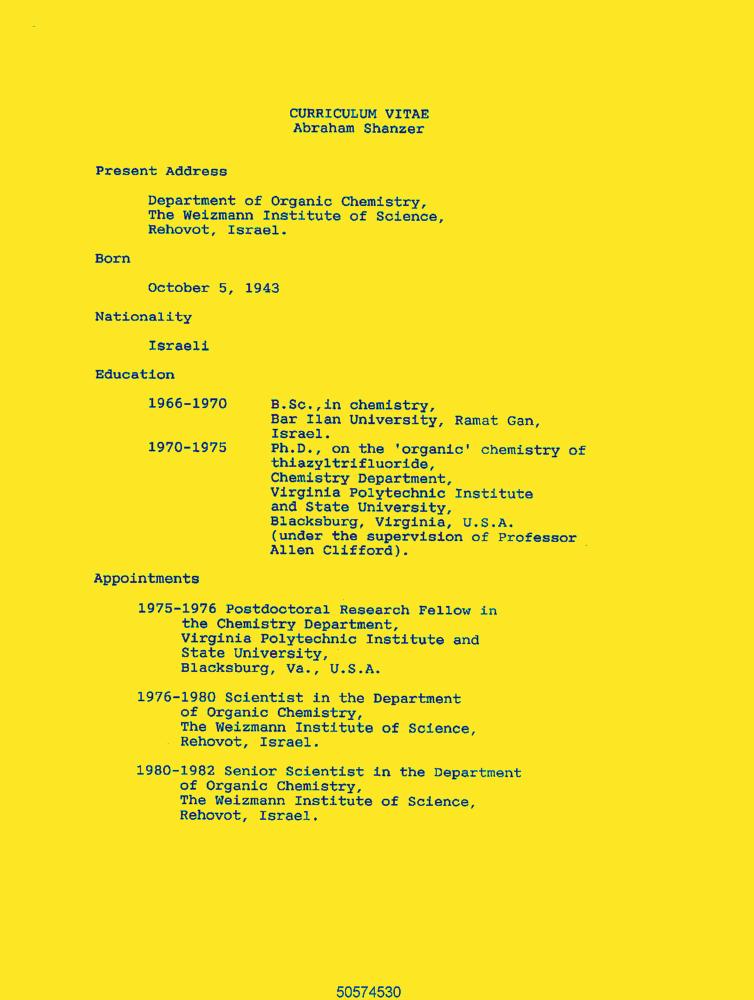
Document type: Resume-Doc